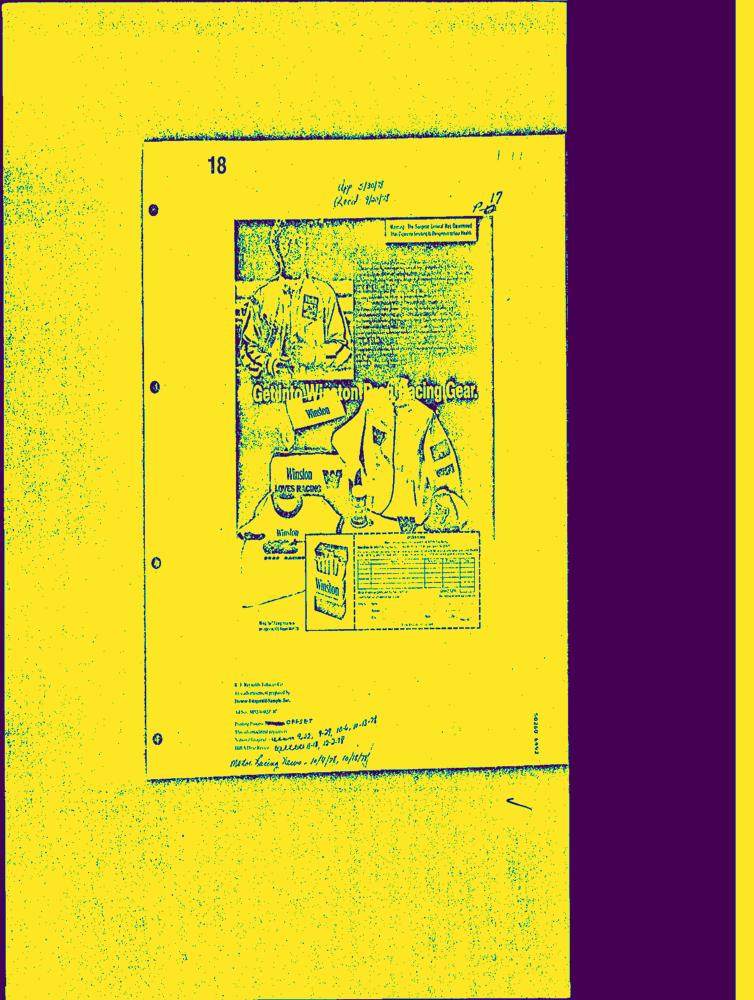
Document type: AD